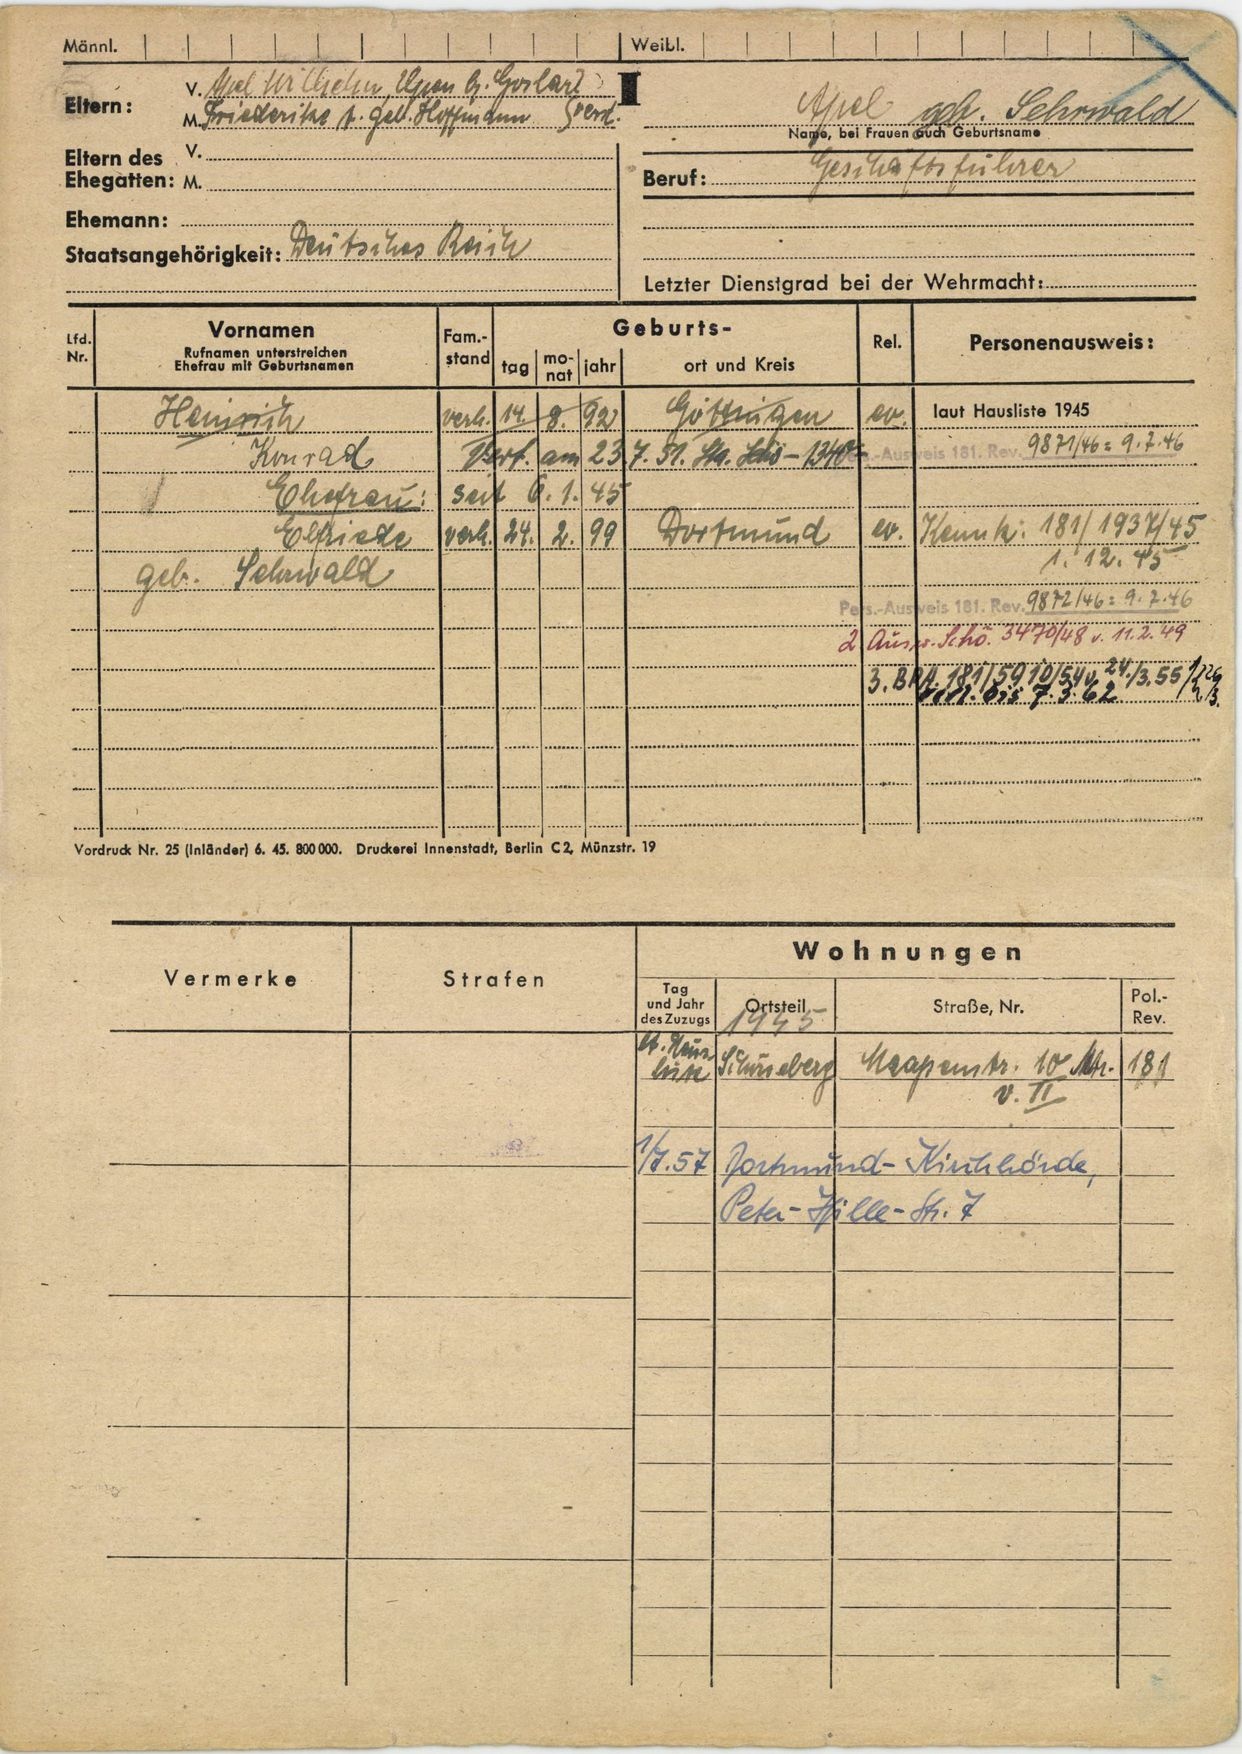
Apel geb. Sehrwald